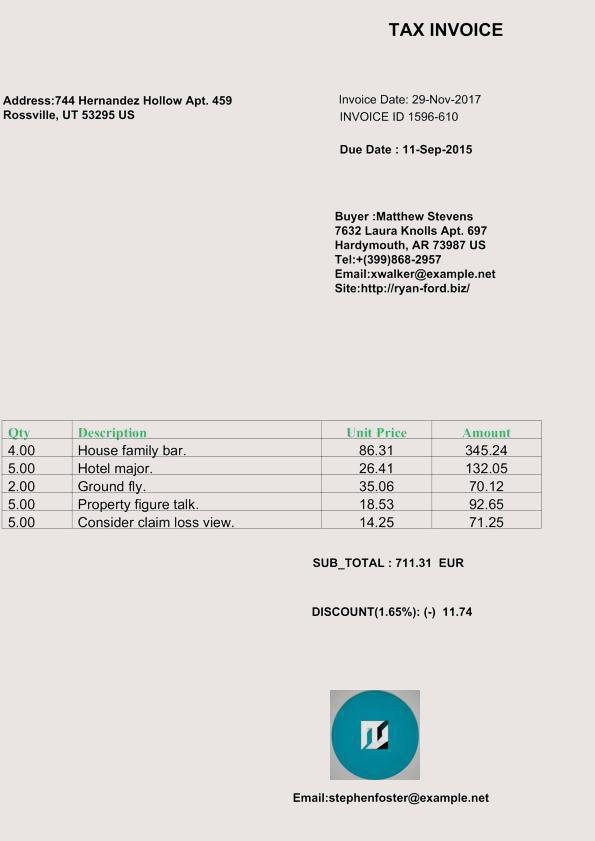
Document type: Invoice